Question: How is the property described in the document?
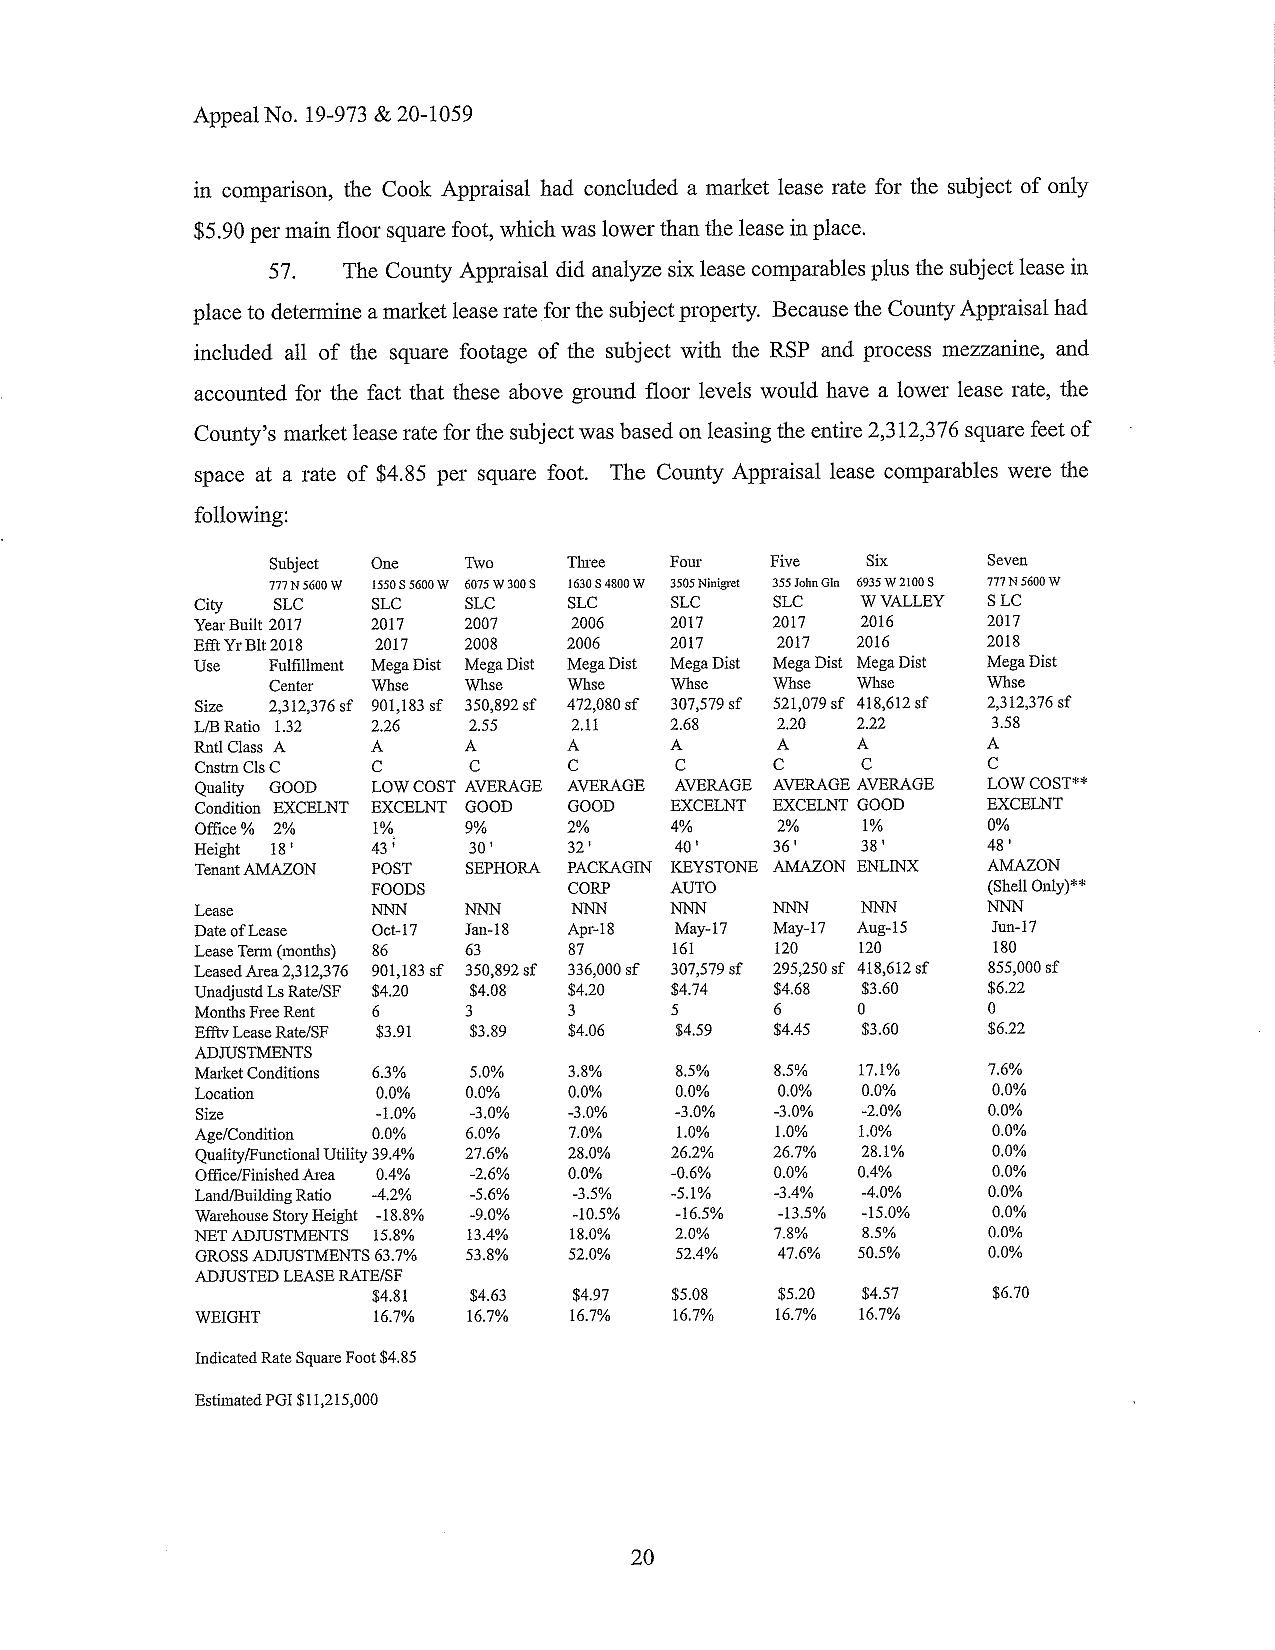
Answer: "RELI C Cstm Cls C GOOD"